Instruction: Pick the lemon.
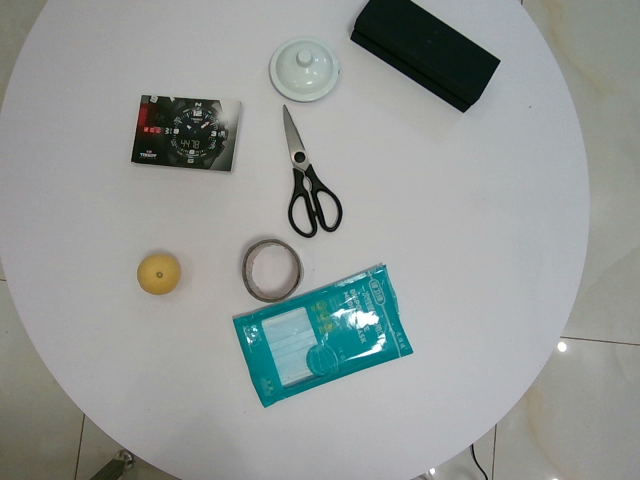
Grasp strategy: vertical